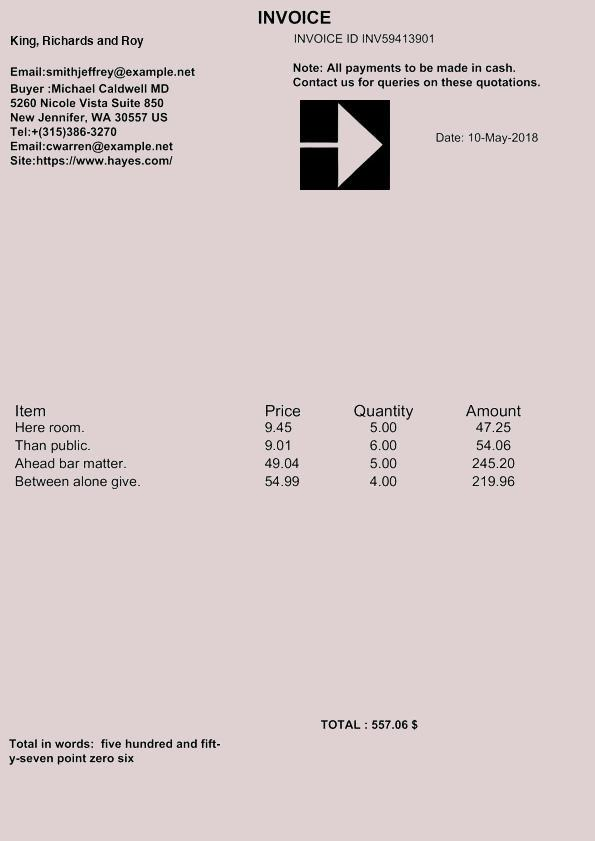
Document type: Invoice